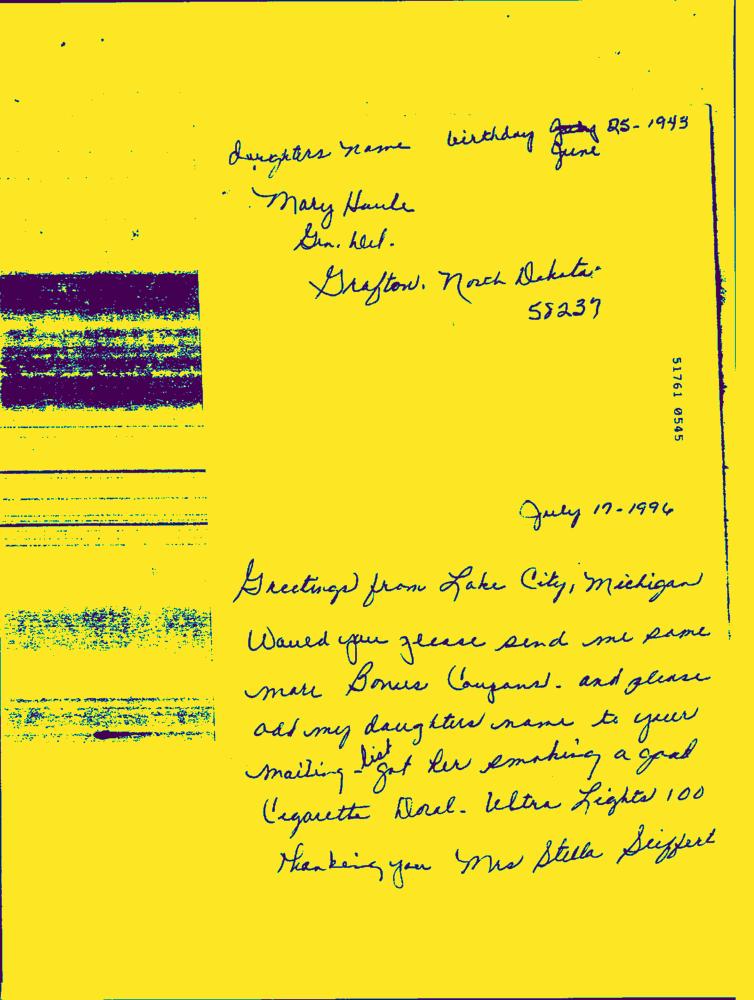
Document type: Hand-Written